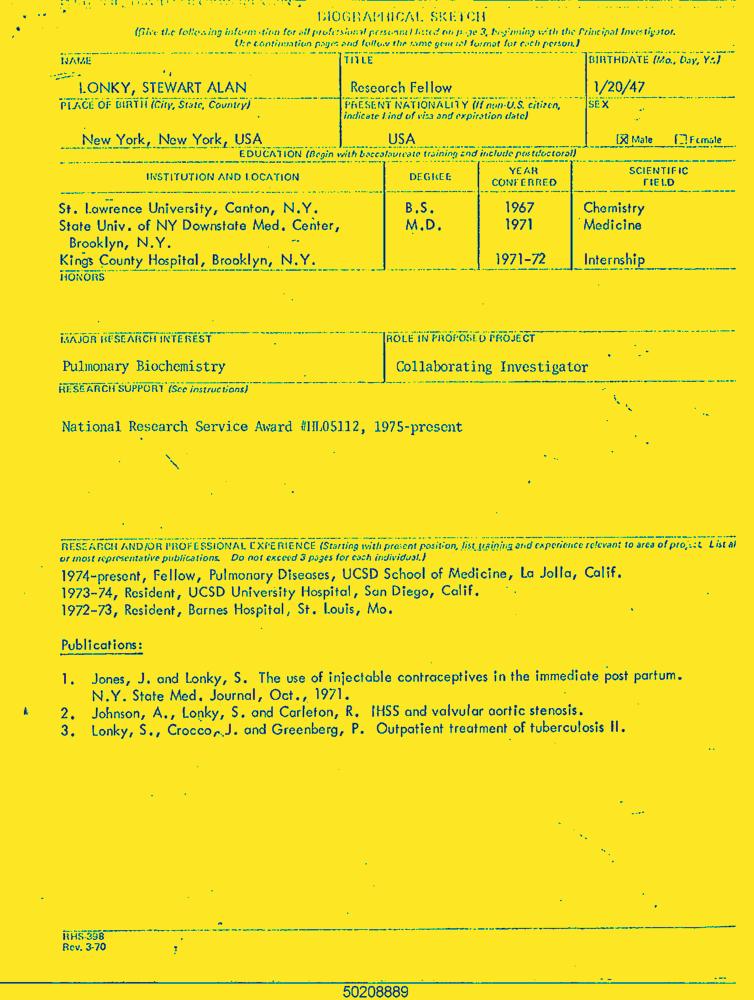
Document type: Resume-Doc